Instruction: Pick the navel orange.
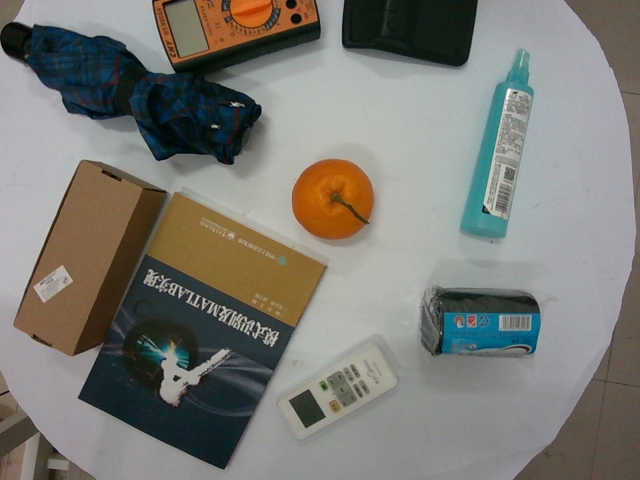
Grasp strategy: vertical